Question: What is the main concern?
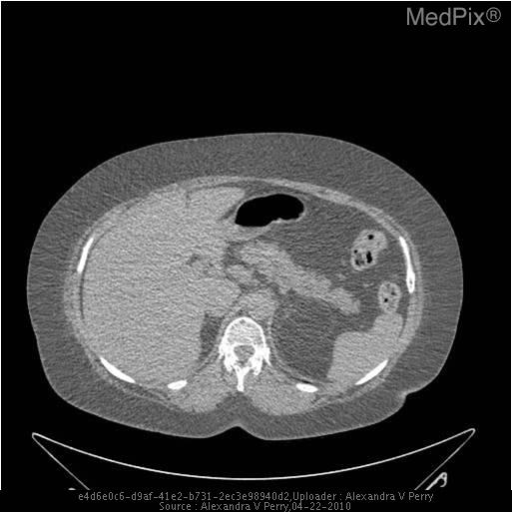
Answer: The findings suggest CXR: hypoinflation of lungs, increased pulmonary vascular markings throughout bilateral lung fields, multiple pulmonary nodules with the most prominent in the right lower lobe, mild cardiomegaly, lack of breast shadows bilaterally, fluid withing the right major and minor fissure.

CT of Chest/ABD/Pelvis: Diffuse thyroid enlargement with nodule present in the left lobe, multiple large (>5mm) pulmonary nodules throughout both lungs, bilateral myelolipomas with L larger than R.. Coronal CT images of patient with Cowden's syndrome obtained prior to bronchoscopy shows large myelolipomas present bilaterally.. The patient might have a history of 48y/o female with history of bilateral breast cancer s/p bilateral mastectomy who is currently hospitalized after obtaining bronchoscopy to evaluate multiple pulmonary nodules..